Question: What is the main concern?
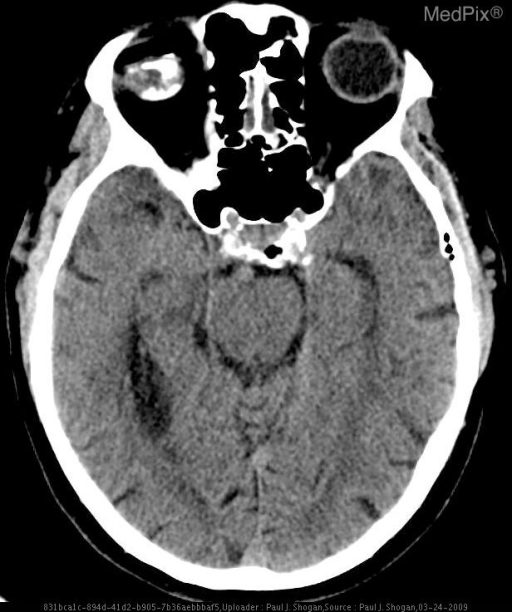
Answer: The findings suggest •  Patient 1: Scleral plaques and phthisis bulbi ("wood eye")
» Axial NECT shows calcified scleral plaques in the left globe at the insertion sites of the medial and lateral rectus muscles. The right globe is calcified and shrunken, indicative of phthisis bulbi.

•  Patients 2 and 3: Optic Drusen
» Axial NECT shows a punctate calcification near the optic discs.. The right globe is calcified and shrunken, indicative of phthisis bulbi.. The patient might have a history of Patient 1: 72 year old man with remote history of right zygomatic arch fracture and chronic blindness.

Patients 2 and 3: 24 and 32 year old patients with concern for papilledema and visual field deficits..